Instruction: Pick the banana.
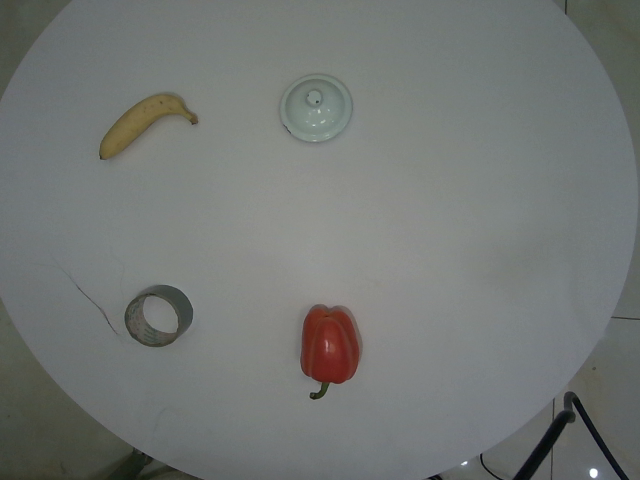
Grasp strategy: vertical